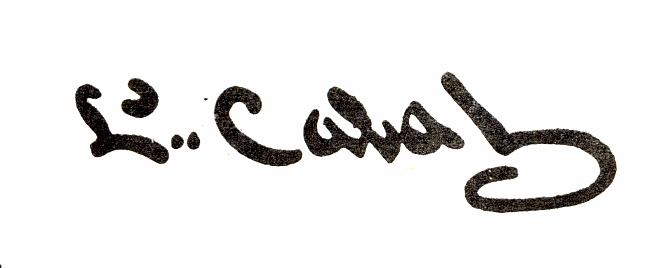
Signature of: louis nicolas cabat